Question: What jurisdiction, city, or county is the document associated with?
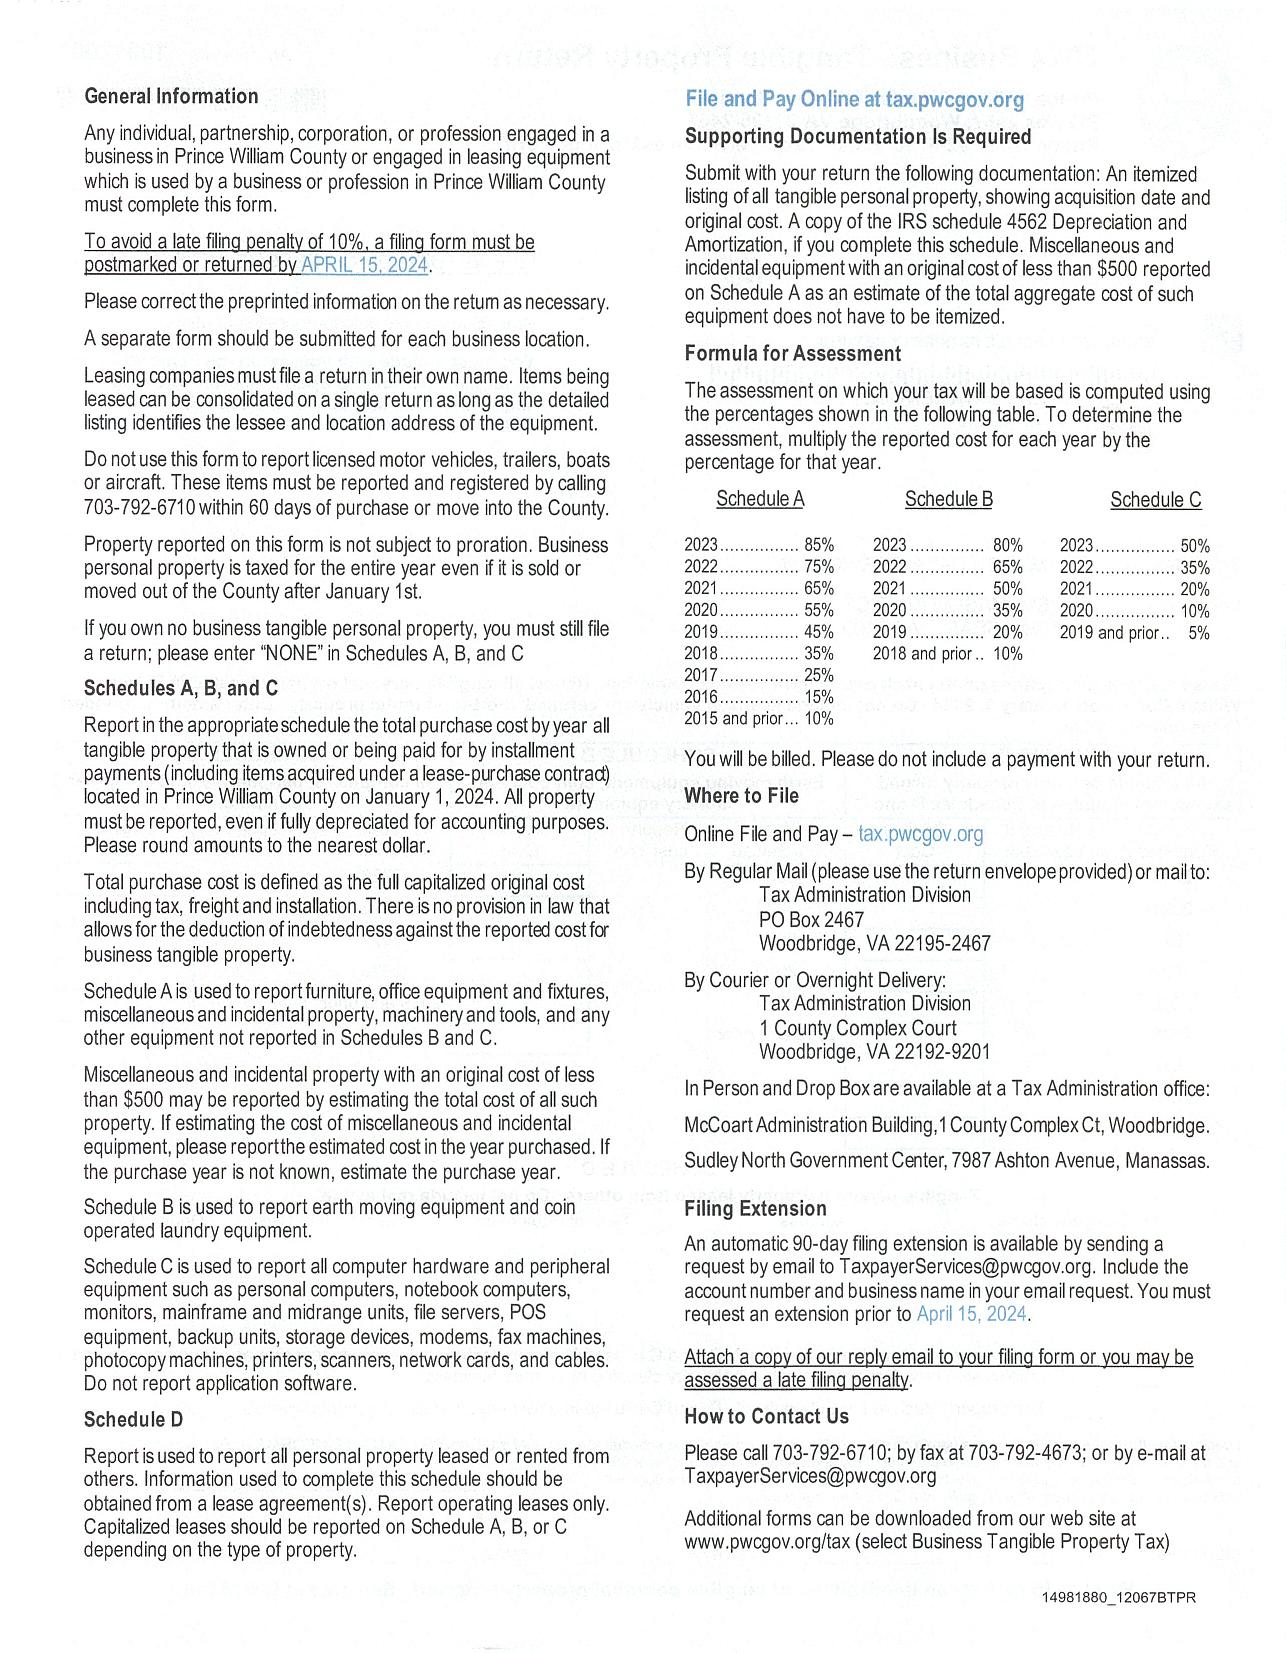
Answer: "Prince William County"